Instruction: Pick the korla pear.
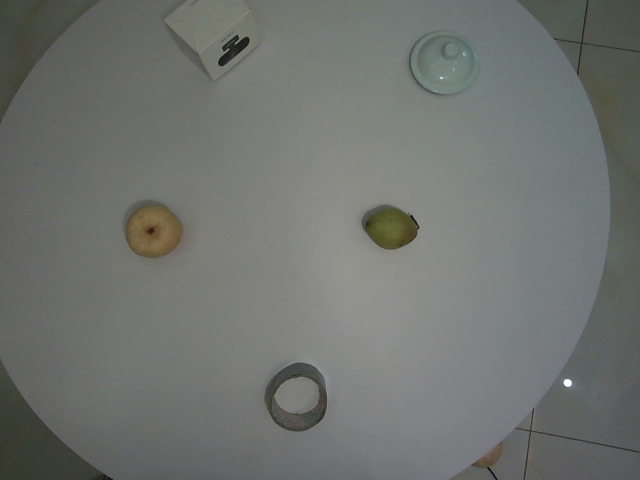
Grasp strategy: vertical